Question: By what date must an appeal be filed according to the document?
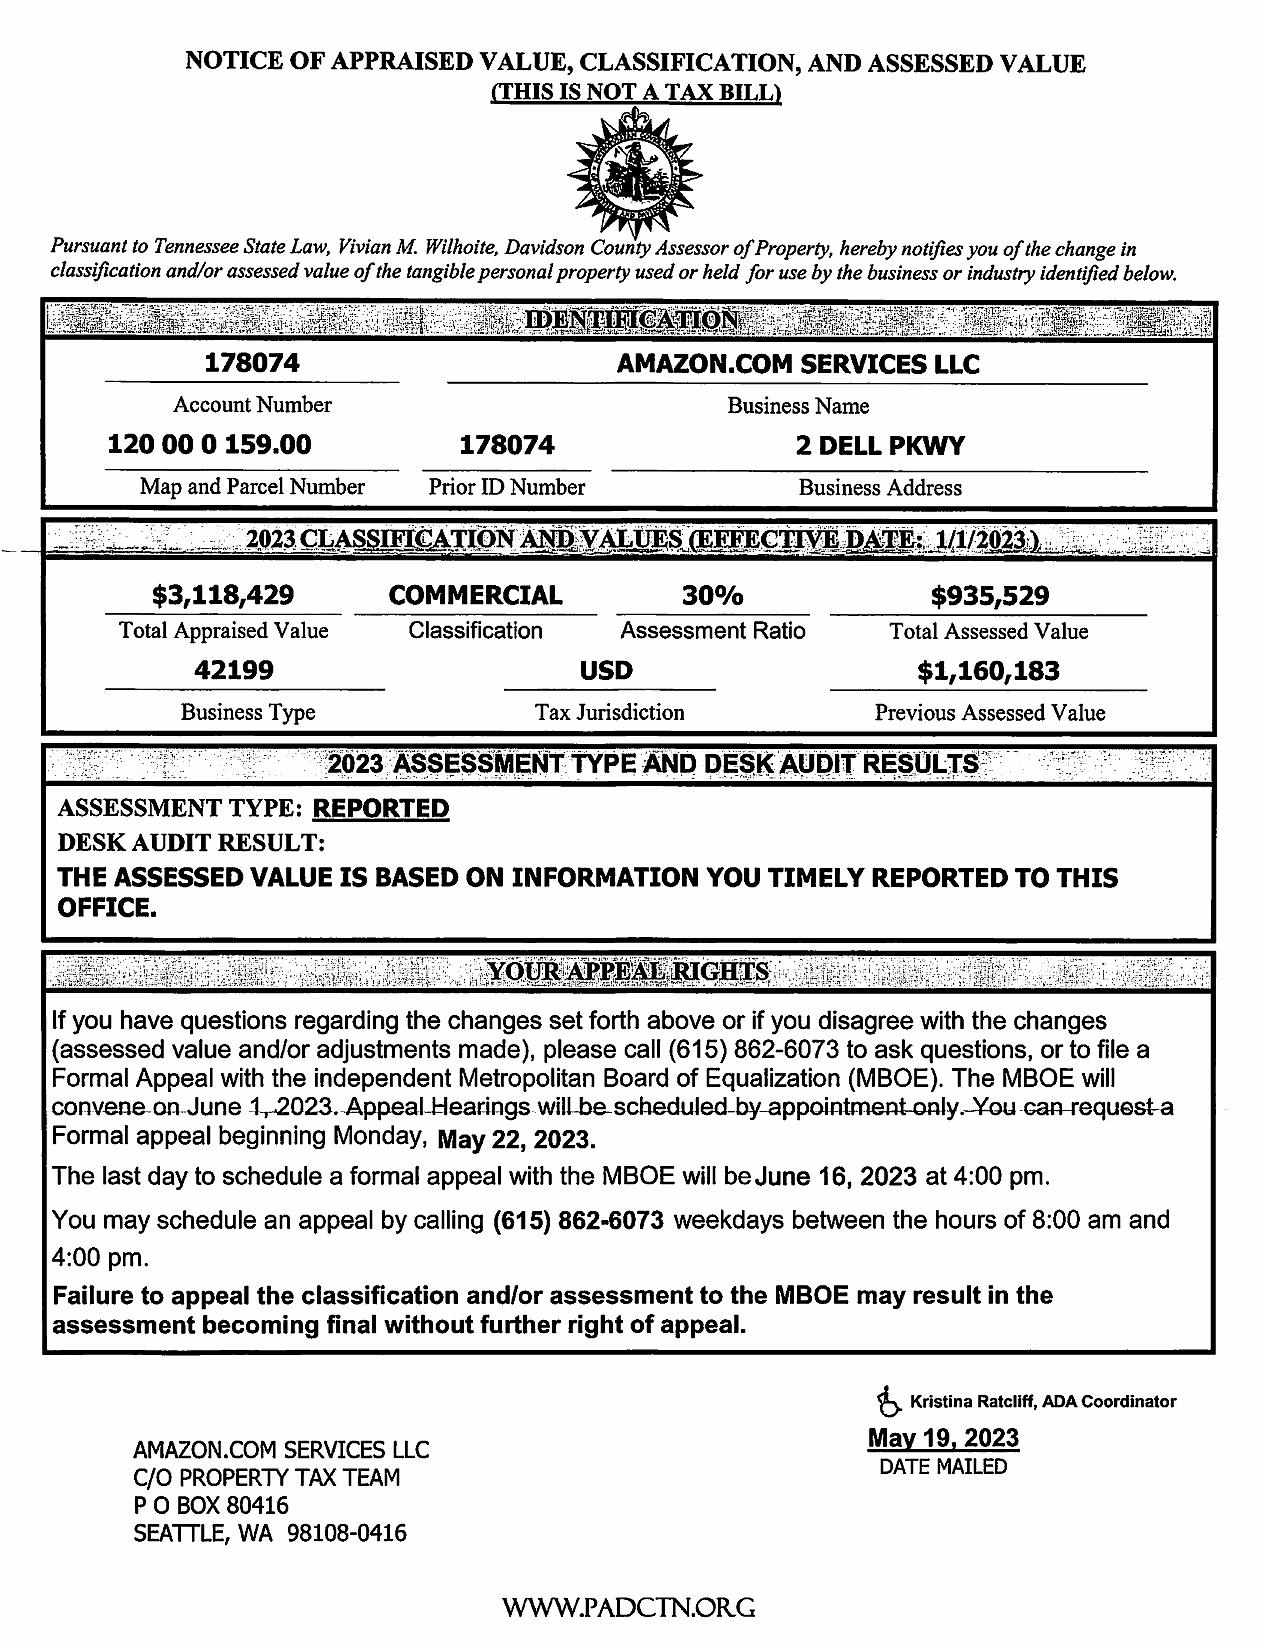
Answer: "June 16, 2023 at 4:00 pm"